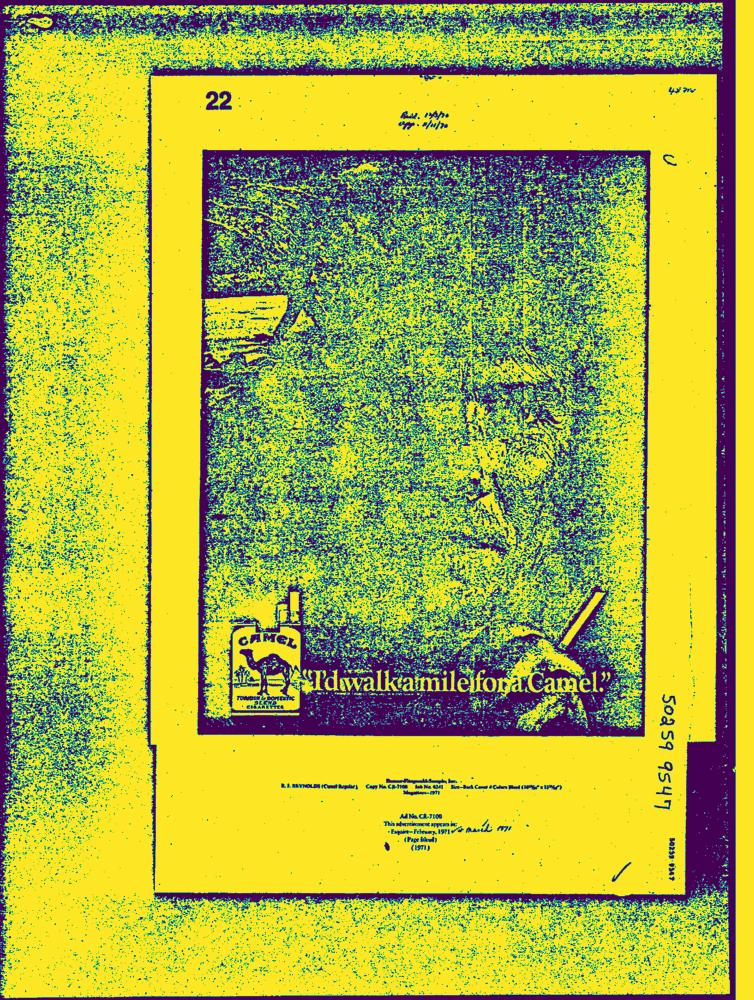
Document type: AD